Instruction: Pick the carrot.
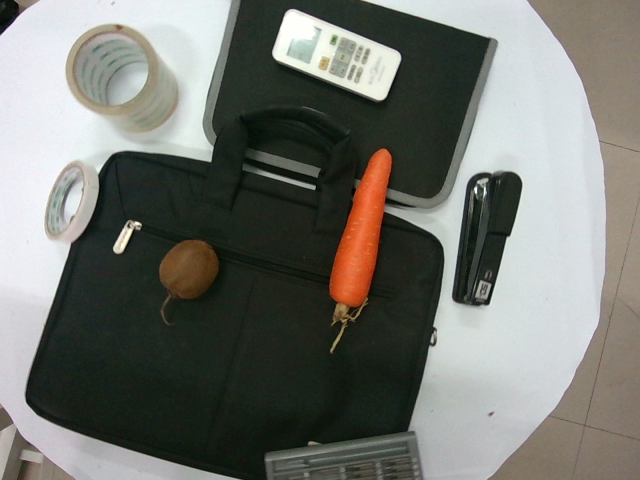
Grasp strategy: vertical